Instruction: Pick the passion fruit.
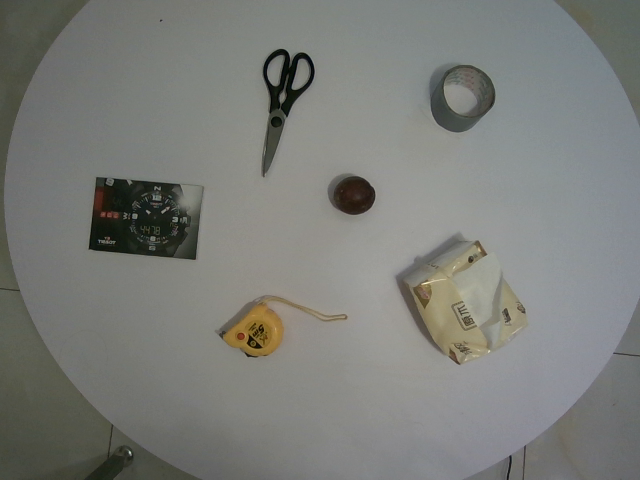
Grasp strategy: vertical